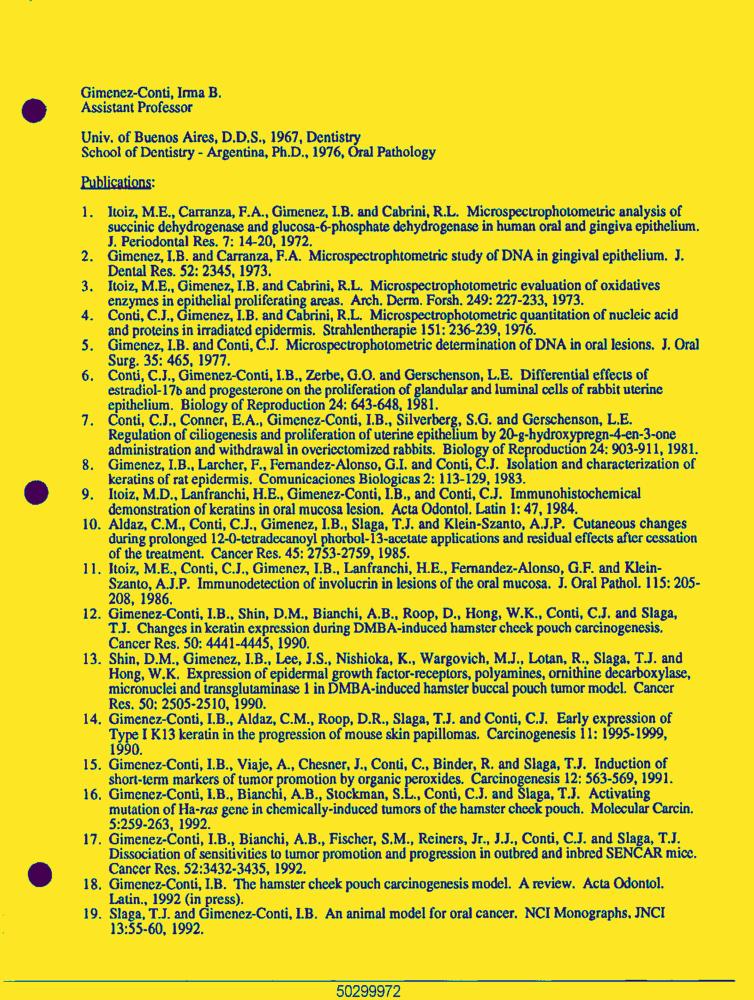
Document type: Resume-Doc